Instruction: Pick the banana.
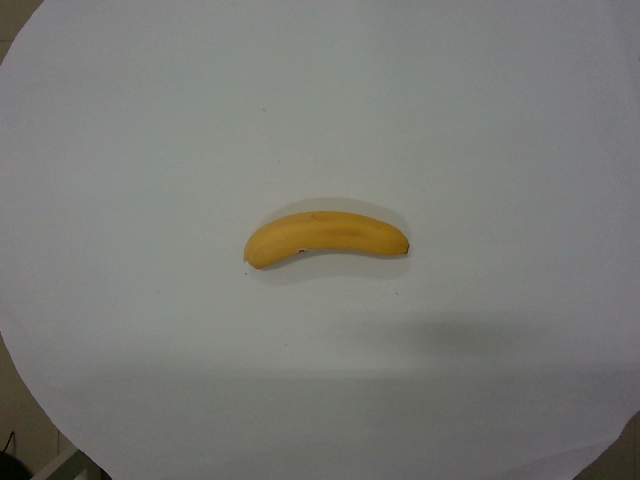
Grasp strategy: vertical